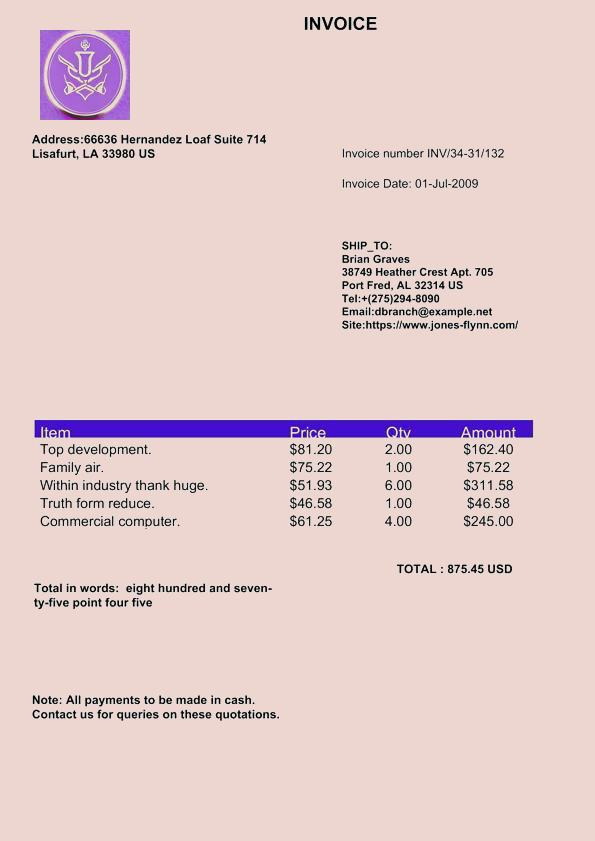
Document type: Invoice